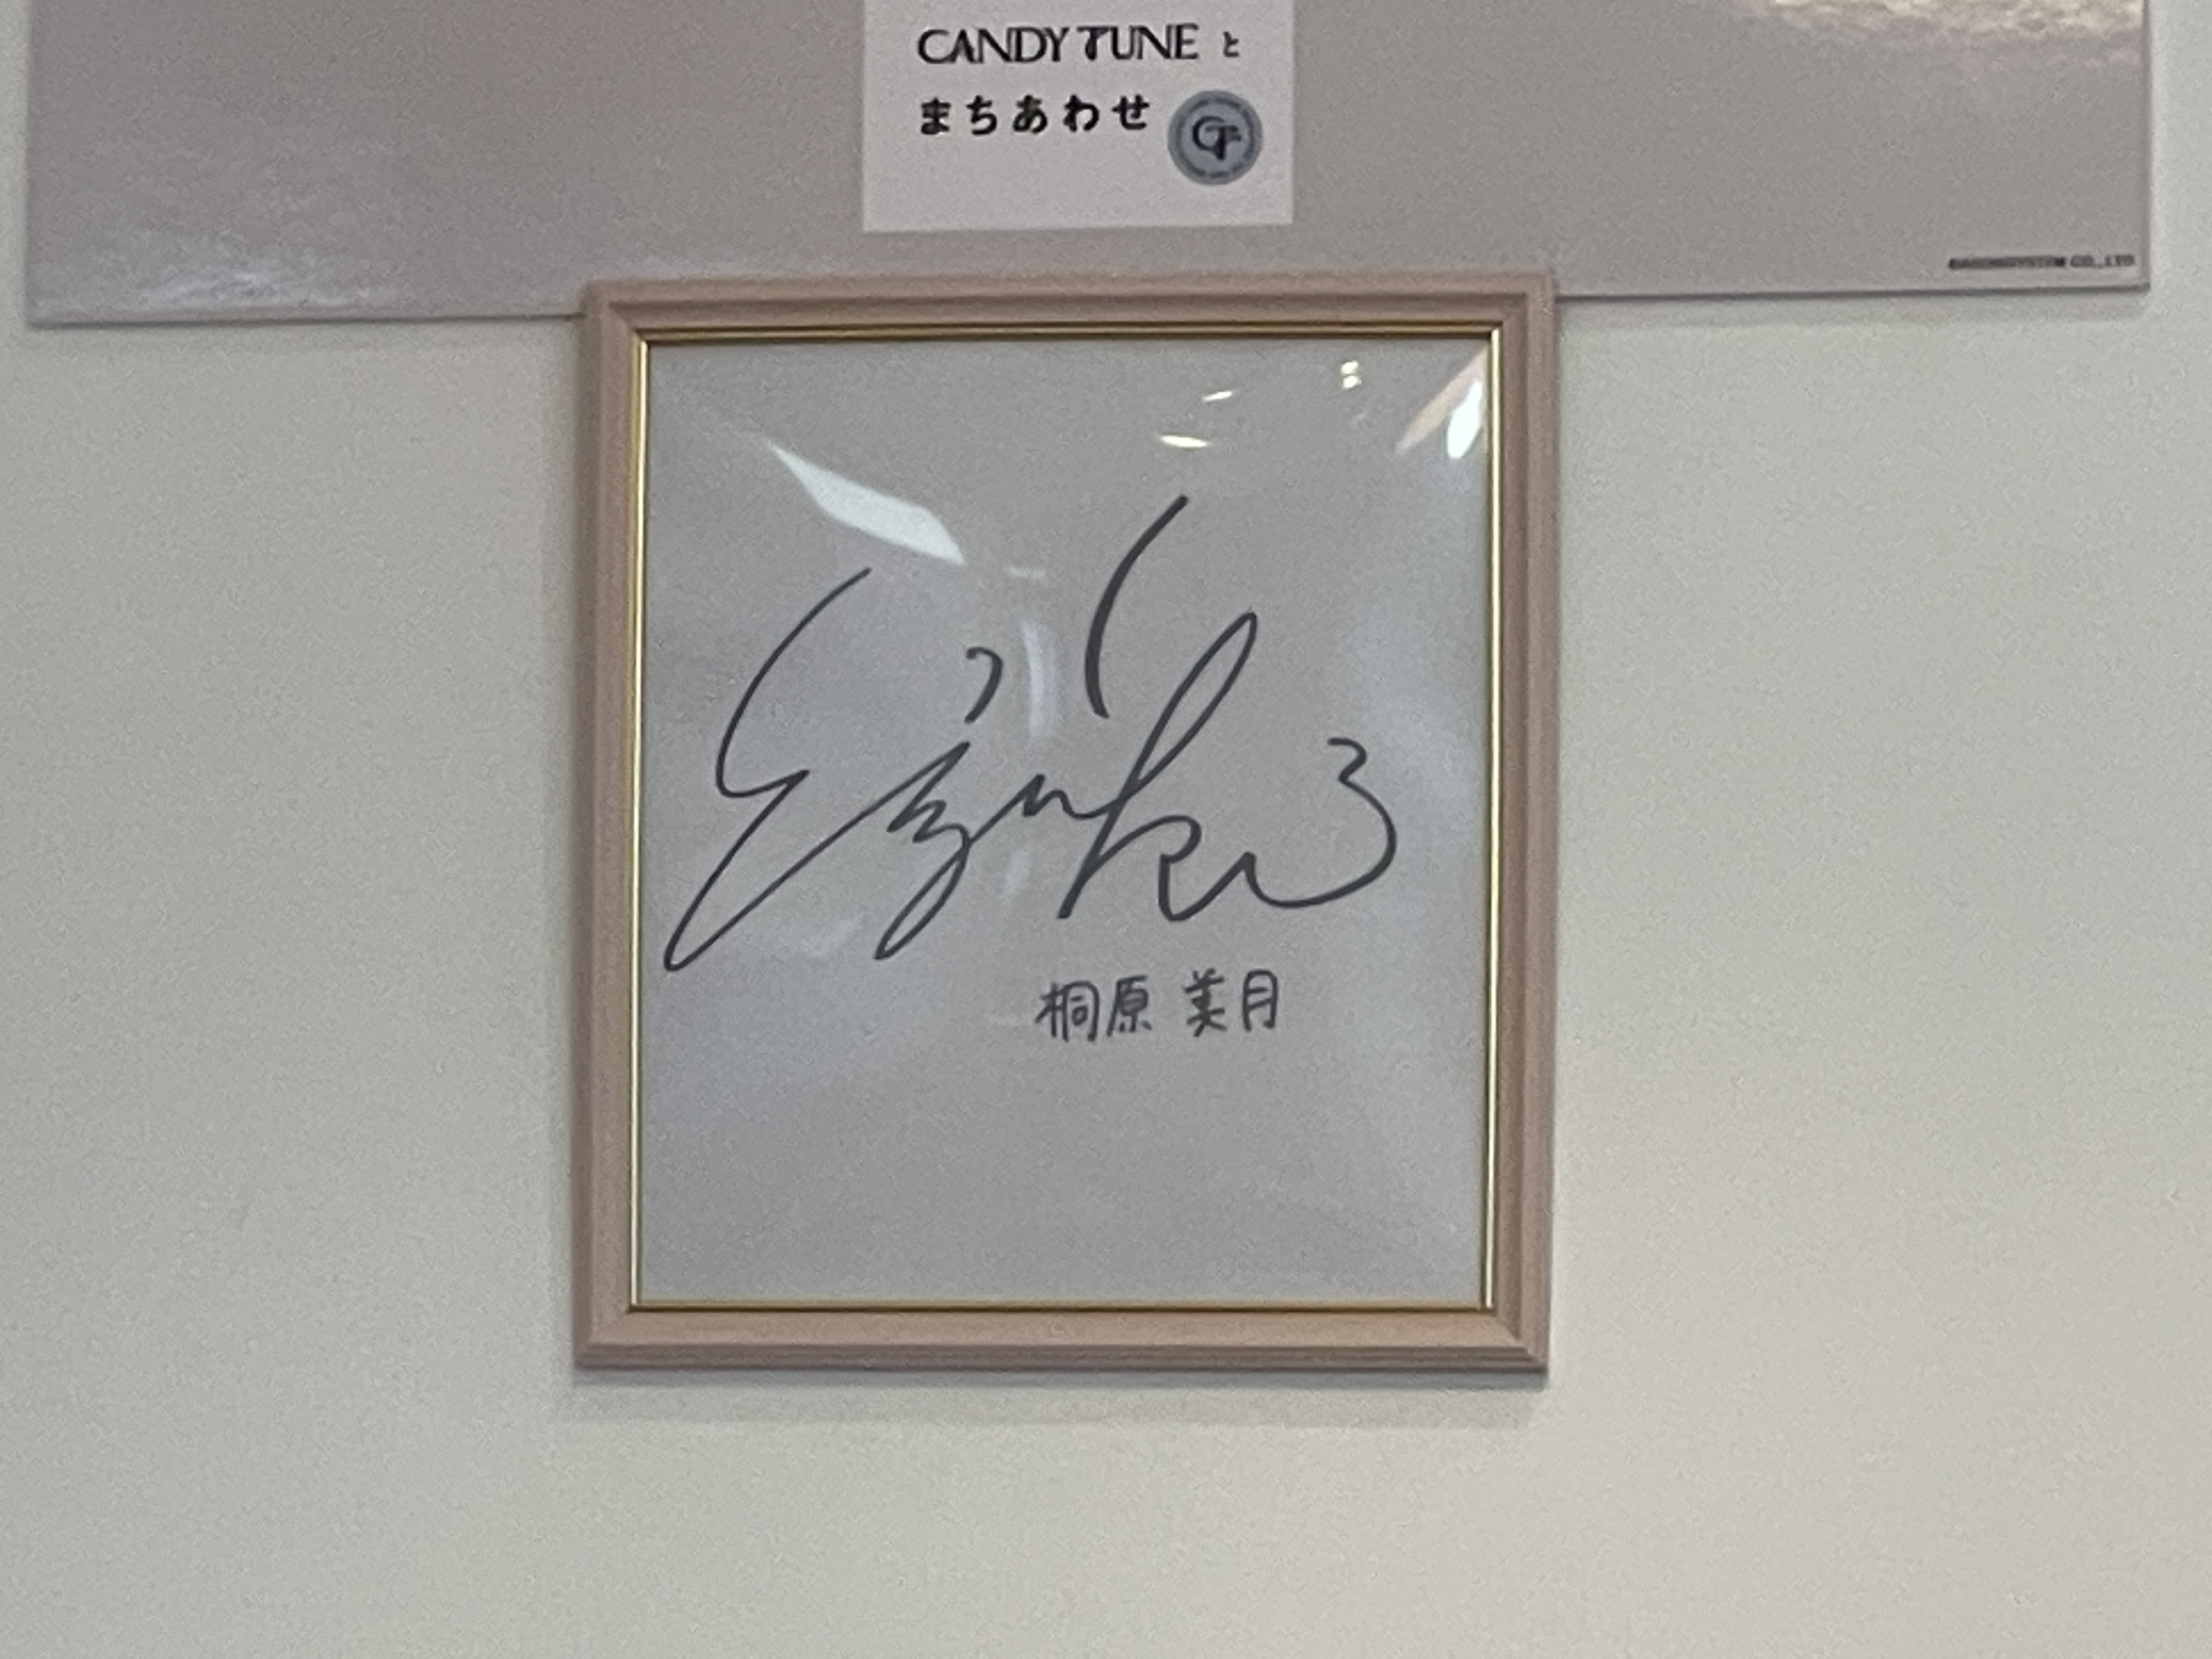
Signature of: mizuki kirihara